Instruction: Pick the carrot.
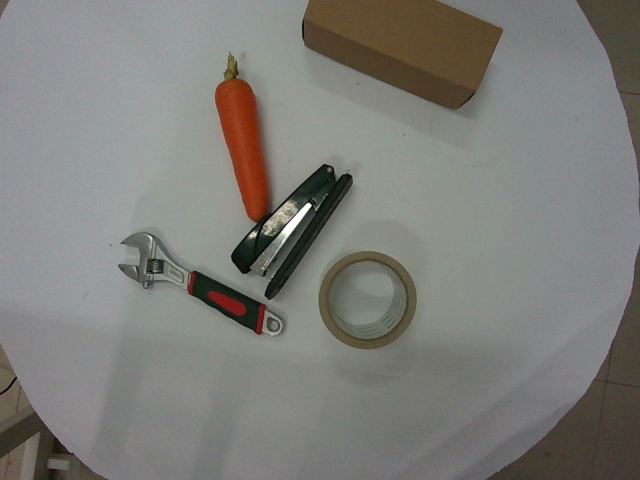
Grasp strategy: vertical